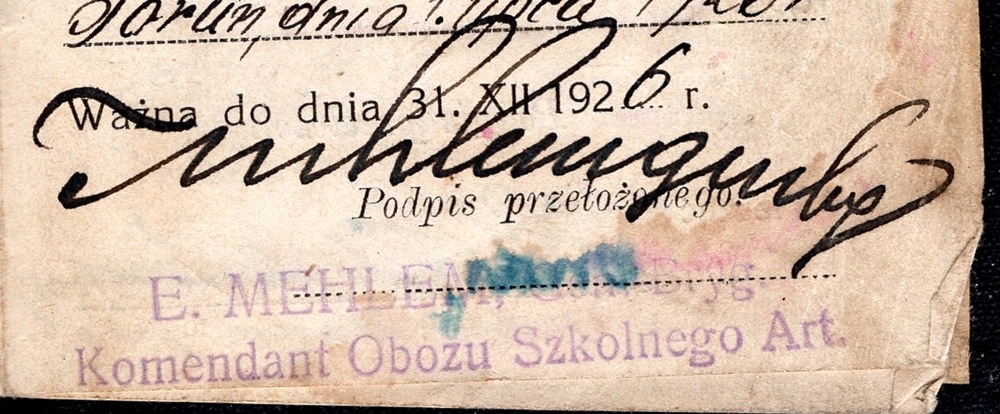
Signature of: erwin mehlem